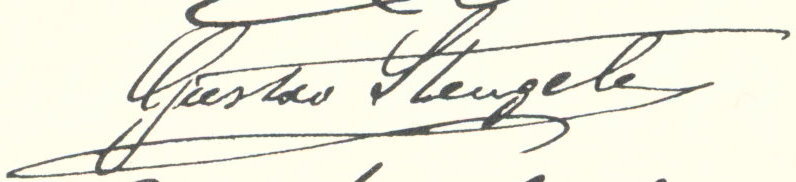
Signature of: gustav stengele